Can you pull out the amount in words, numerical amount, payee's name, date of the cheque, and the bank's name from the image?
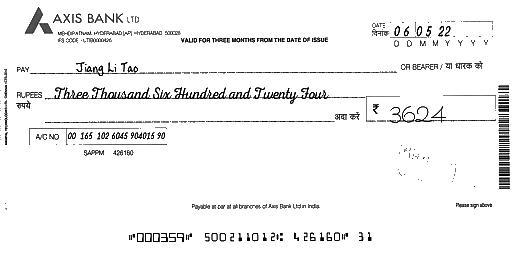
amt_in_words: Three Thousand Six Hundred and Twenty Four
amt_in_figures: 3624
payee_name: Jiang Li Tao
bank_name: AXIS BANK
cheque_date: 06/05/22